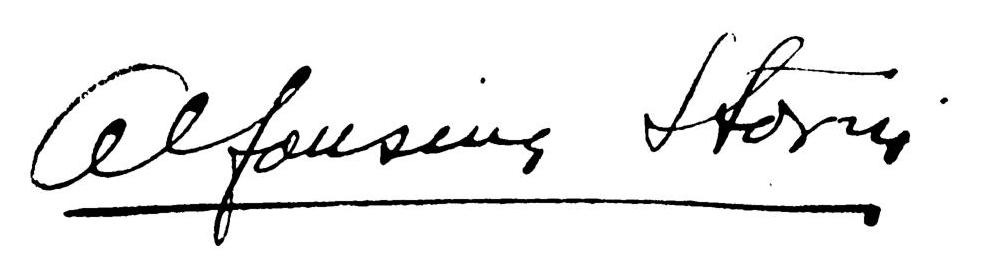
Signature of: alfonsina storni